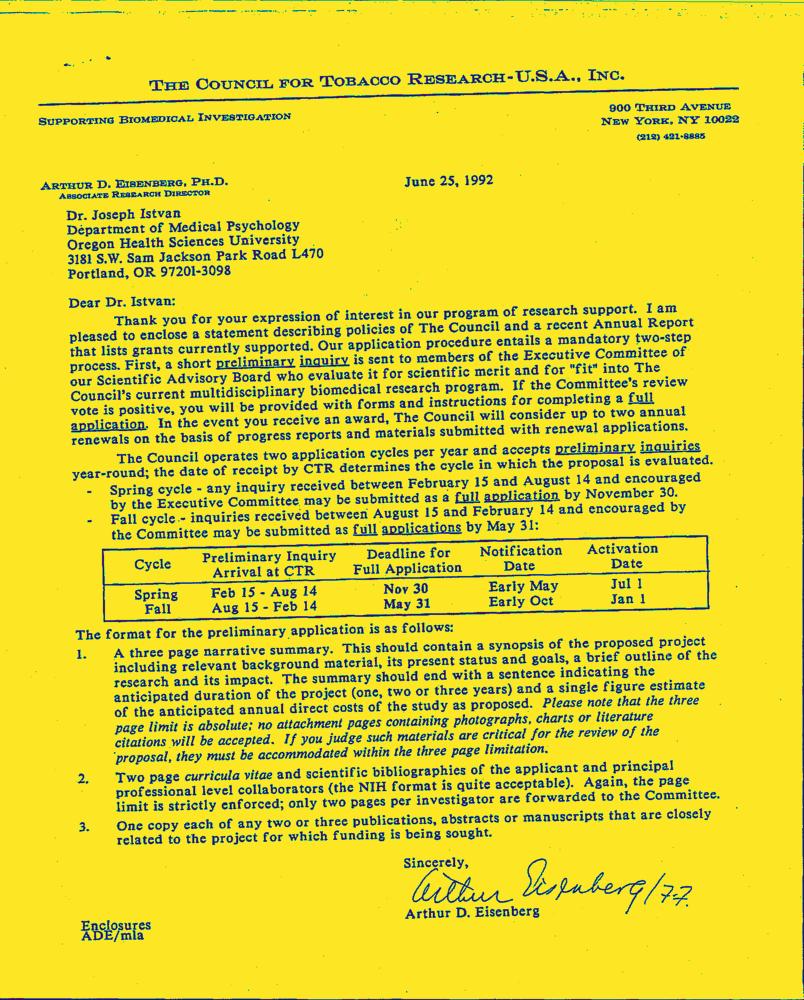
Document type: Letter-Doc